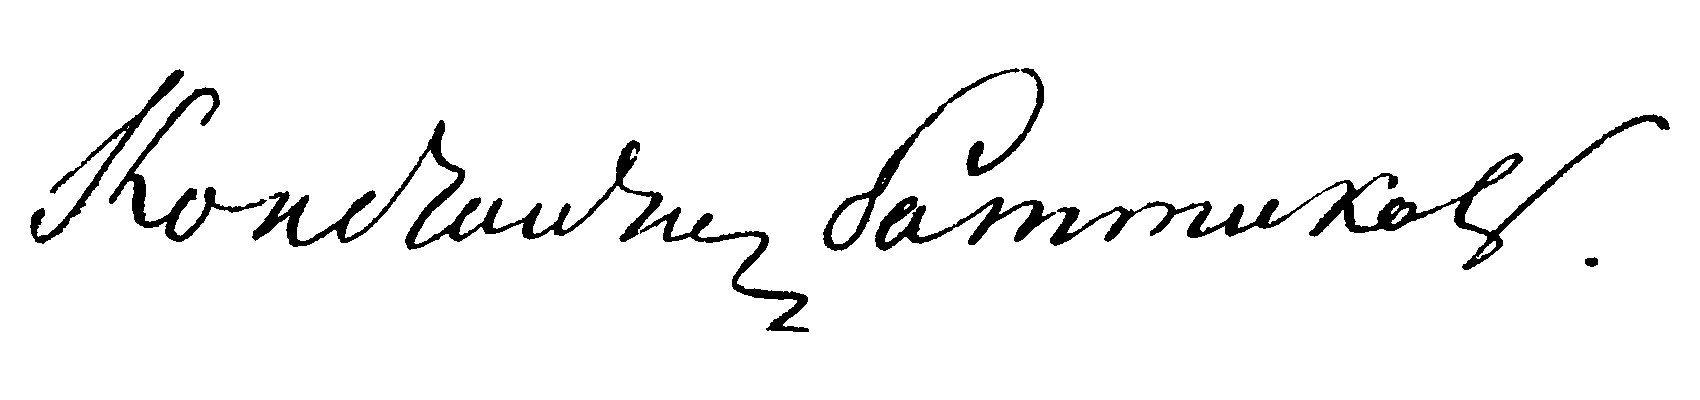
Signature of: konstantin batyushkov